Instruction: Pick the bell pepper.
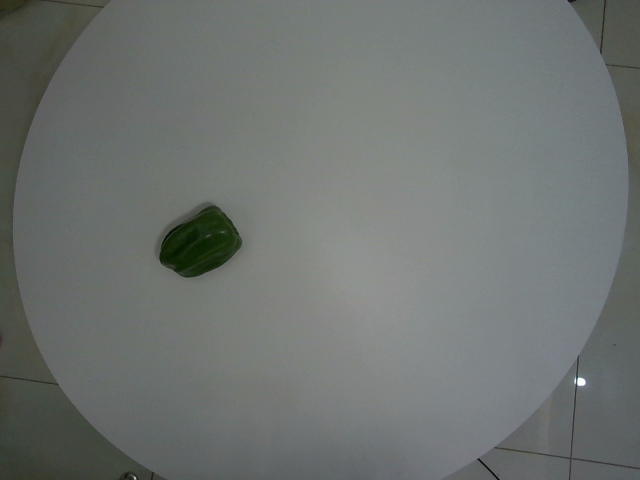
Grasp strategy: vertical